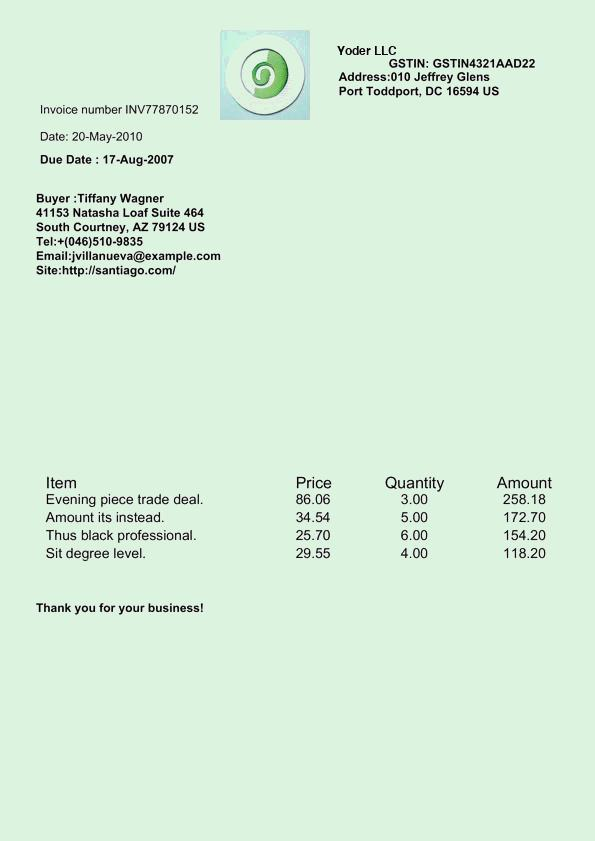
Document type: Invoice